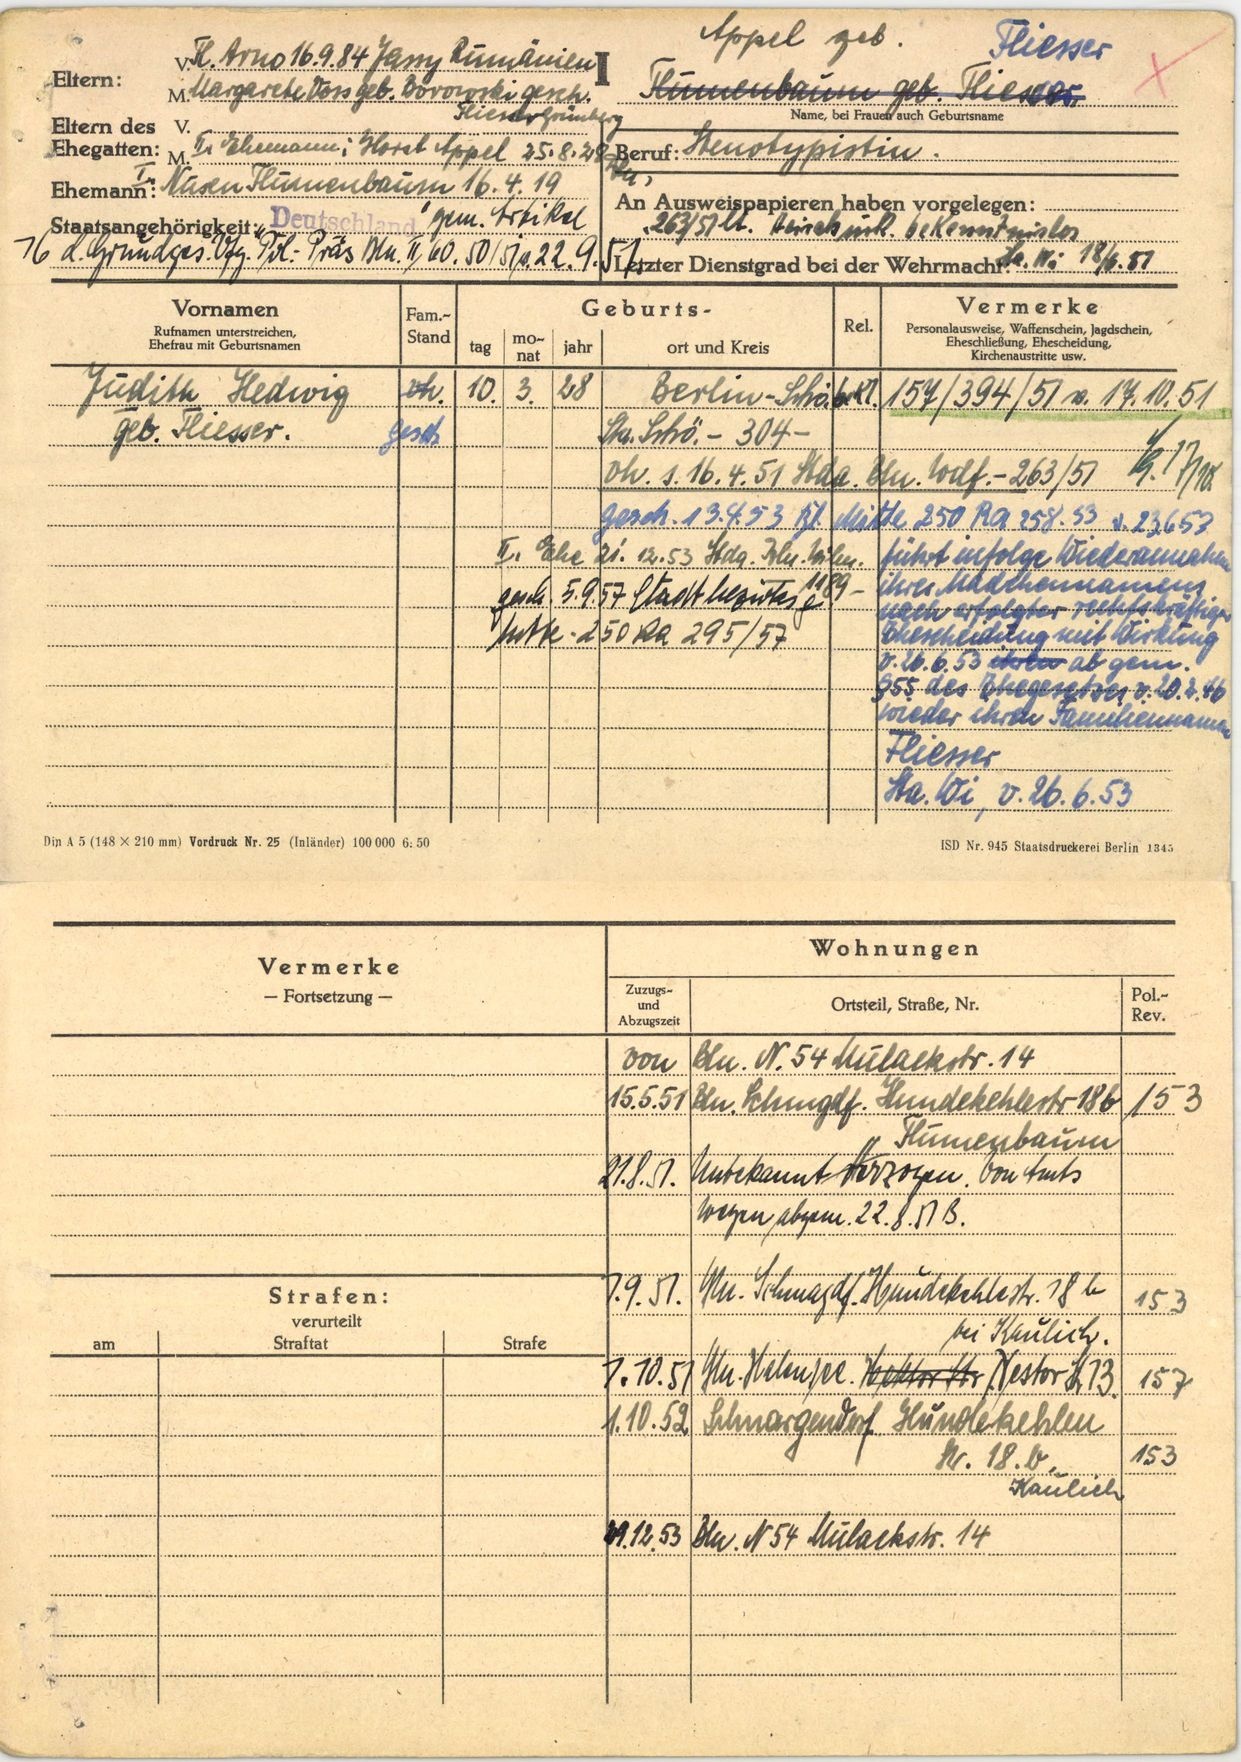
Appel geb. Fliesser
Flumenbaum geb. Fliesser